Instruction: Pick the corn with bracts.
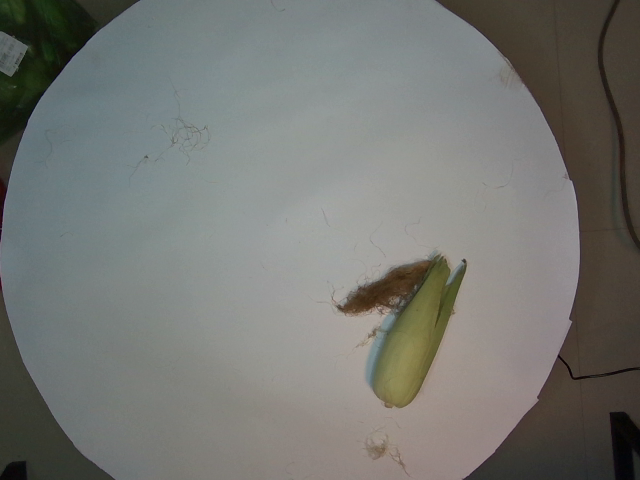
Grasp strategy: vertical